Retrieve the amount in words, amount in figures, name of the payee, date on the cheque, and the bank name from the image.
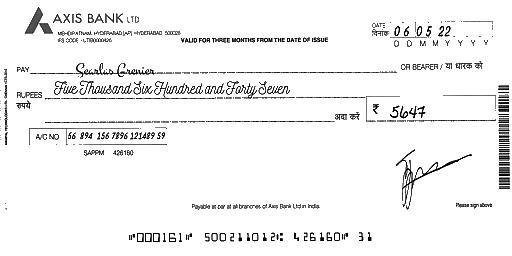
amt_in_words: Five Thousand Six Hundred and Forty Seven
amt_in_figures: 5647
payee_name: Searlas Grenier
bank_name: AXIS BANK
cheque_date: 06/05/22